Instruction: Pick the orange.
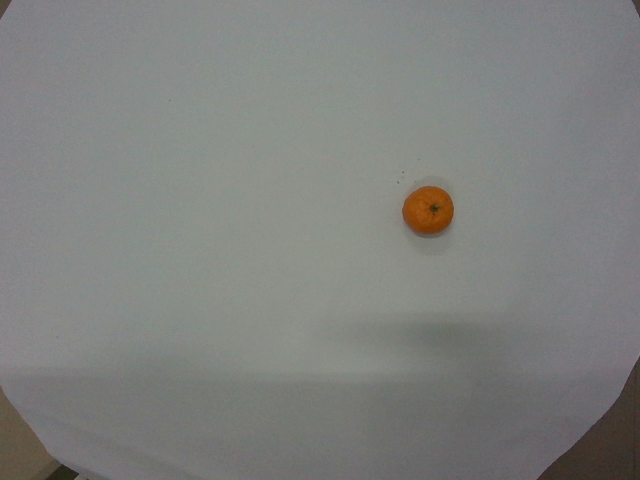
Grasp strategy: vertical